Question: Describe the condition in detail:
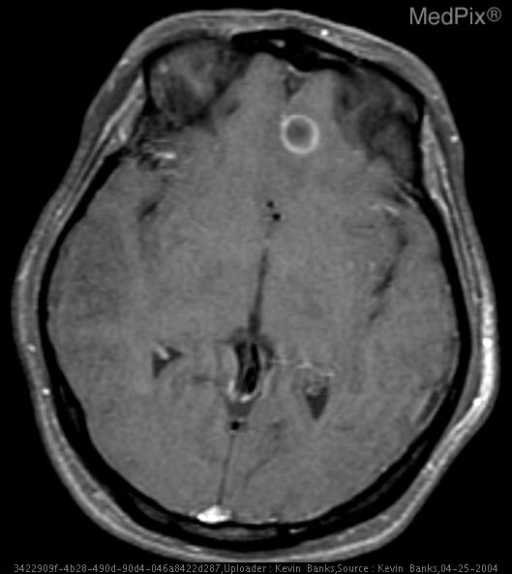
Answer: The disease is discussed as: Cysticercosis is a parasitic infection caused by Taenia solium, the pork tapeworm, which is endemic to Central and South America, southern Africa, and Asia. The prevalence is often higher in rural areas, particularly where pigs are raised and poor sanitary conditions prevail. Humans develop cysticercosis by ingestion of foods contaminated with the parasites eggs (typically fruits & vegetables), not from eating pork infected with the parasite itself as is popularly believed. Thus, individuals who have never eaten pork can still acquire cysticercosis.

Once eggs are ingested by humans, the embryos are released in the small intestine and invade the bowel wall. They then disseminate hematogenously and develop into cysticerci over a period of 3-8 weeks. Cysticerci are liquid-filled vesicles consisting of a membranous wall and a nodule containing the invaginated scolex. The scolex has a head armed with suckers and hooks and a rudimentary body. Humans with cysticercosis are incidental dead end hosts.

The most prominent manifestations of cystircercosis infection involve the CNS, a syndrome referred to as neurocysticercosis (NCC) and it is thought to be the most common parasitic infection of the brain.  Clinical syndromes of cysticercosis are therefore often divided into neurocysticercosis and extraneural manifestations.

80% of neurocysticercal infections are asymptomatic. Consequently, many cases are found accidentally during imaging procedures or at autopsy. When symptoms due occur, they may be due to mass effect, an inflammatory response, or obstruction of foramina and ventricular system of the brain.

Cysticerci that enter the CSF do not initially cause much inflammation. The host develops immune tolerance to the parasite, and cysticerci can remain in this stage for years without eliciting symptoms. Clinical manifestations frequently develop when an inflammatory response develops secondary to a degenerating cysticercus. It is not known what triggers this degeneration, but after a number of years the cyst loses its ability inhibit the host immune response. Peak presentation with NCC is estimated to occur 3-5 years after infection. After a variable period of degeneration, cysts become calcified and inactive. Once inactive, they may cease to cause symptoms or may serve as a focus for epileptic activity.

Active parenchymal disease is the most common form of NCC and is present in >60 percent of patients. Cysticerci tend to lodge in the cerebral cortex or basal ganglia. The cysts are usually <1 cm. Patients with parenchymal NCC frequently present with seizures, occurring in 50-80% of patients. In many endemic countries, NCC is the most common cause of adult-onset epilepsy. Because of NCC, the prevalence of epilepsy is almost twice as high in developing countries as it is in the Western world.

Neurologic examinations are usually normal, but focal neurologic signs or headache may be present. Patients rarely have fever or signs of meningeal irritation. If a patient has massive numbers of cysts in the brain parenchyma, an intense immune reaction can occur, resulting in encephalitis. This reaction can occur spontaneously or it can be provoked by therapy. This presentation is most common in children and young females for unknown reasons.

Cysticerci that lodge in the subarachnoid space may grow to 10 cm or more since they are not limited by pressure from the brain parenchyma. Cysticerci can also develop in the ventricles of the brain, either floating freely in the ventricular cavity or attached to the choroid plexus, and is seen in only 10-20% of cases. Mobile cysts in the forth ventricle can occasionally cause intermittent obstruction, leading to episodes of sudden loss of consciousness related to head movements (Bruns' syndrome).    Involvement of the spinal cord occurs in approximately 1-3% of cases of NCC. Spinal cysticerci can be intramedullary or located in the subarachnoid space.

Extraneural cysticercosis typically involves the eye, muscle, or subcutaneous tissue. Patients with ocular involvement may have parasites located in the subretinal space or vitreous humor. These are often asymptomatic, but inflammation around degenerating cysticerci can threaten vision by causing chorioretinitis, retinal detachment or vasculitis and therefore this entity should be excluded before initiating therapy. Cysticerci also have a predilection for muscle or subcutaneous tissues, however, cysticerci at these sites are usually asymptomatic.

Calcified cysticercal lesions in muscle or subcutaneous tissue may be seen on routine skeletal radiographs or intracranial calcifications may be seen on skull x-rays.  Any case of suspected NCC needs to be evaluated with a CT scan or MR imaging. The appearance depends upon the location and stage of the lesions and upon the host immune response. In parenchymal NCC, viable cysts are seen as nonenhancing hypodense lesions. Degenerating cysts may enhance with contrast and may have variable degrees of surrounding inflammation. Old cysts often appear as calcified lesions.  MRI is preferred over CT scanning, since MRI is more sensitive in detecting small lesions, brainstem or intraventricular lesions, and is better at visualizing the scolex. MRI is also more useful in evaluating degenerative changes in the parasite. However, CT scanning is better at detecting small areas of calcification.

A number of different serologic tests have been developed to aid in the diagnosis of cysticercosis. Some tests detect anticysticercal antibodies, and others identify cysticercal antigens. Some can only be performed on blood, while others can done on other fluids, such as CSF or saliva. As with all serologic tests, results need to be interpreted with caution in individuals from highly endemic areas where a positive serology may be due to past infection and may not prove current active disease.